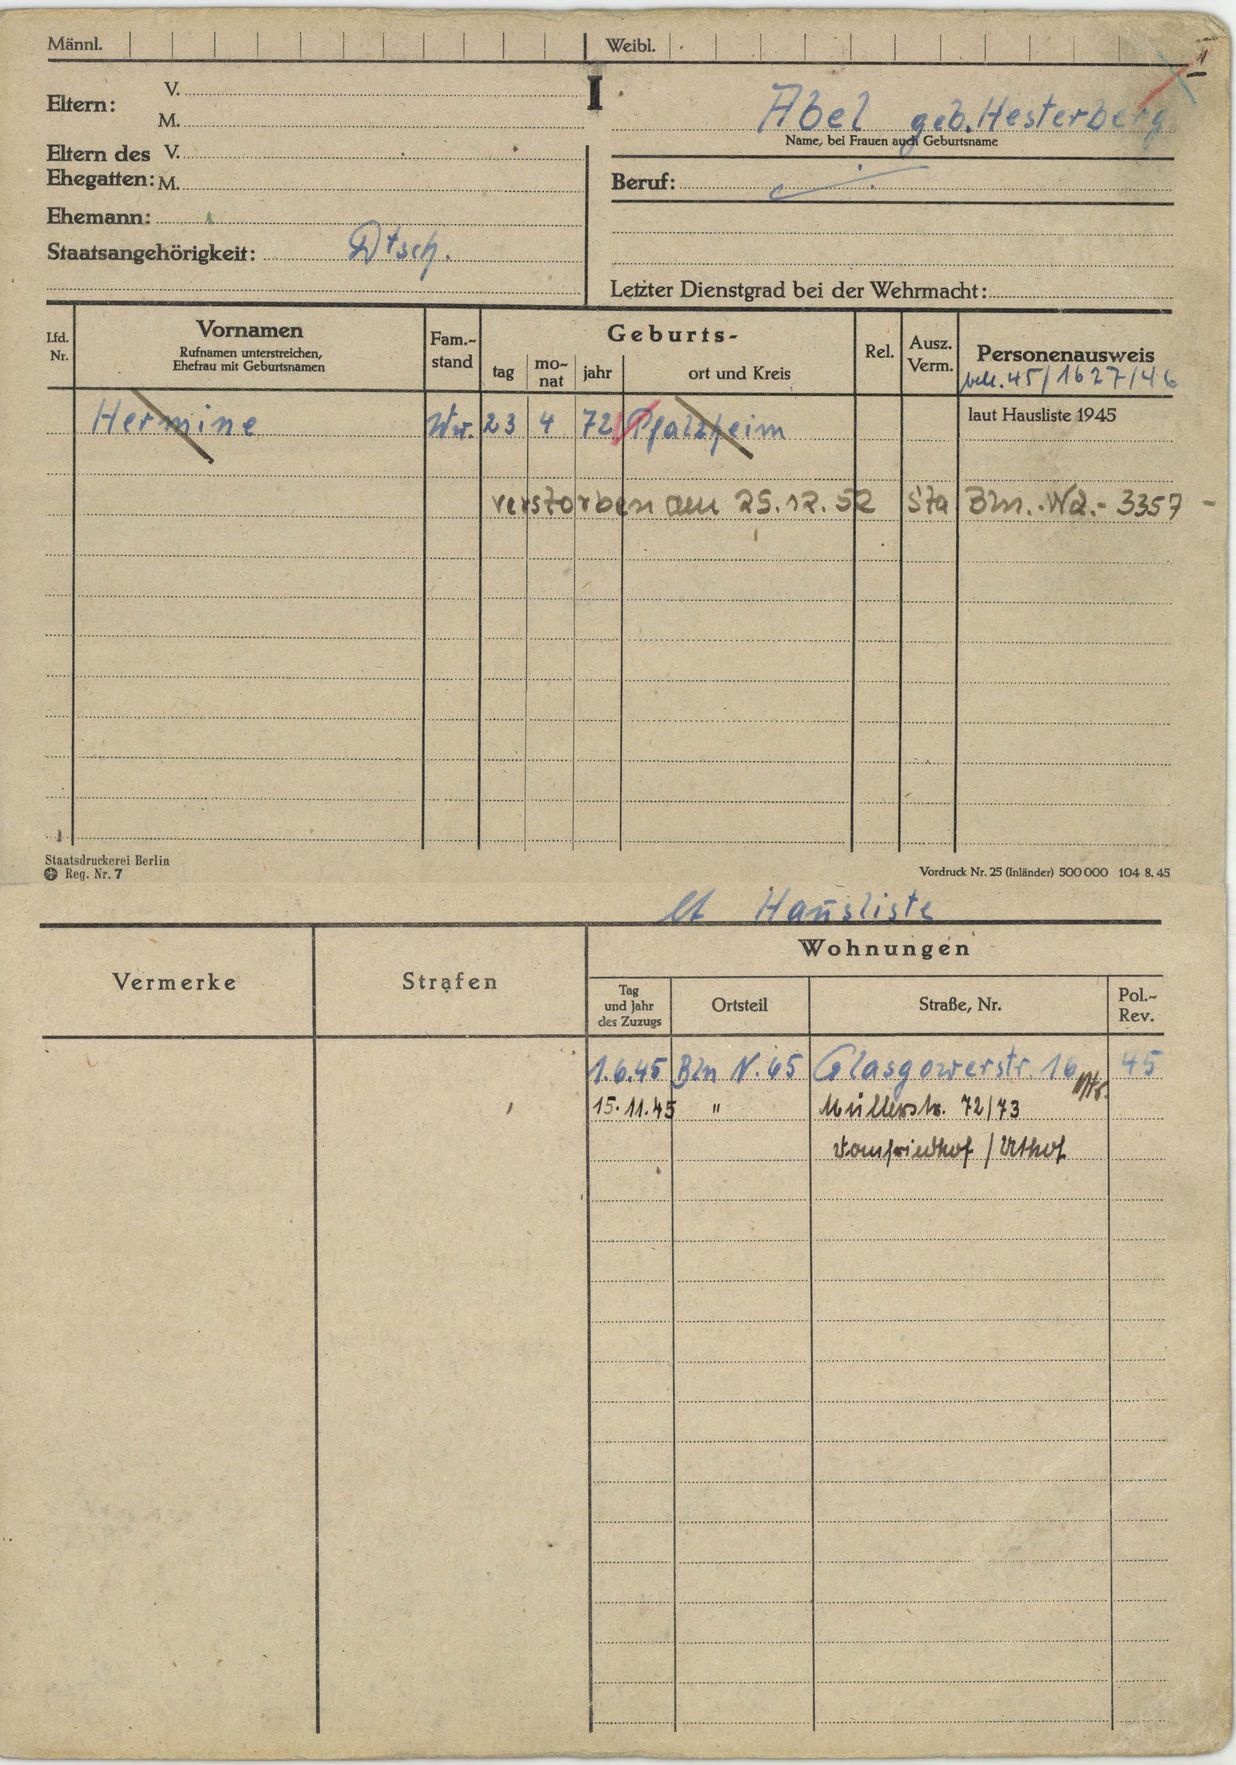
Abel geb. Hesterberg